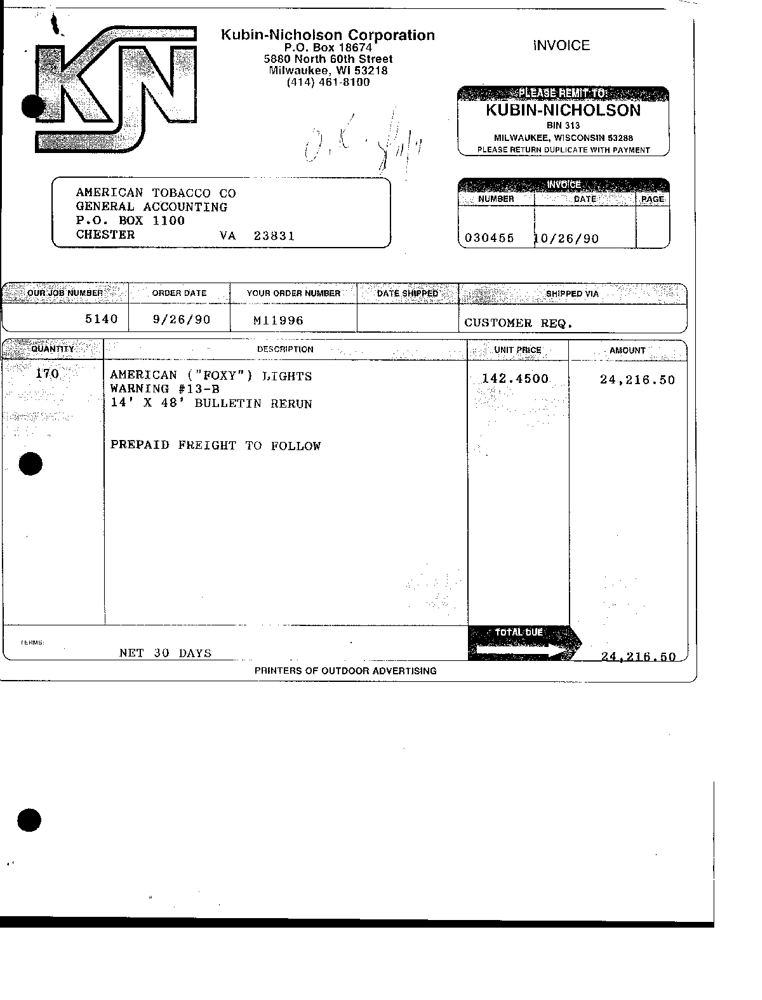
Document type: Invoice